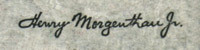
Signature of: henry morgenthau jr